Question: What could the diagnosis suggest?
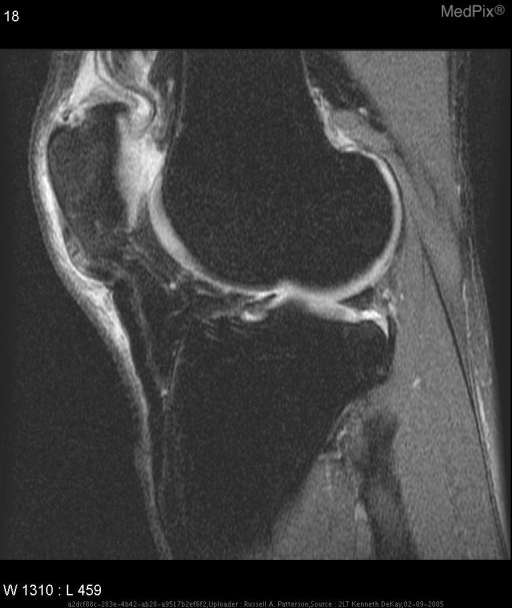
Answer: The possible diagnosis includes Quadriceps tendon rupture
Medial retinacular tear.